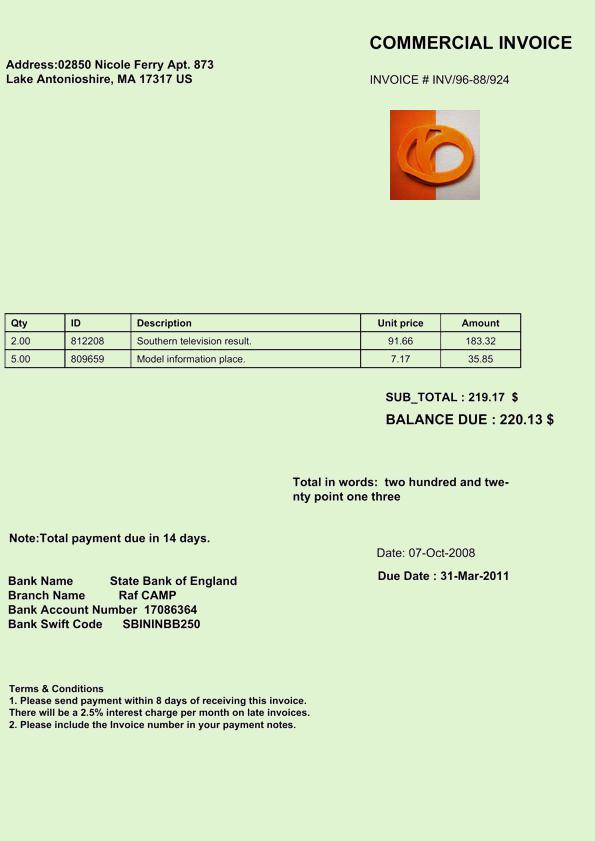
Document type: Invoice